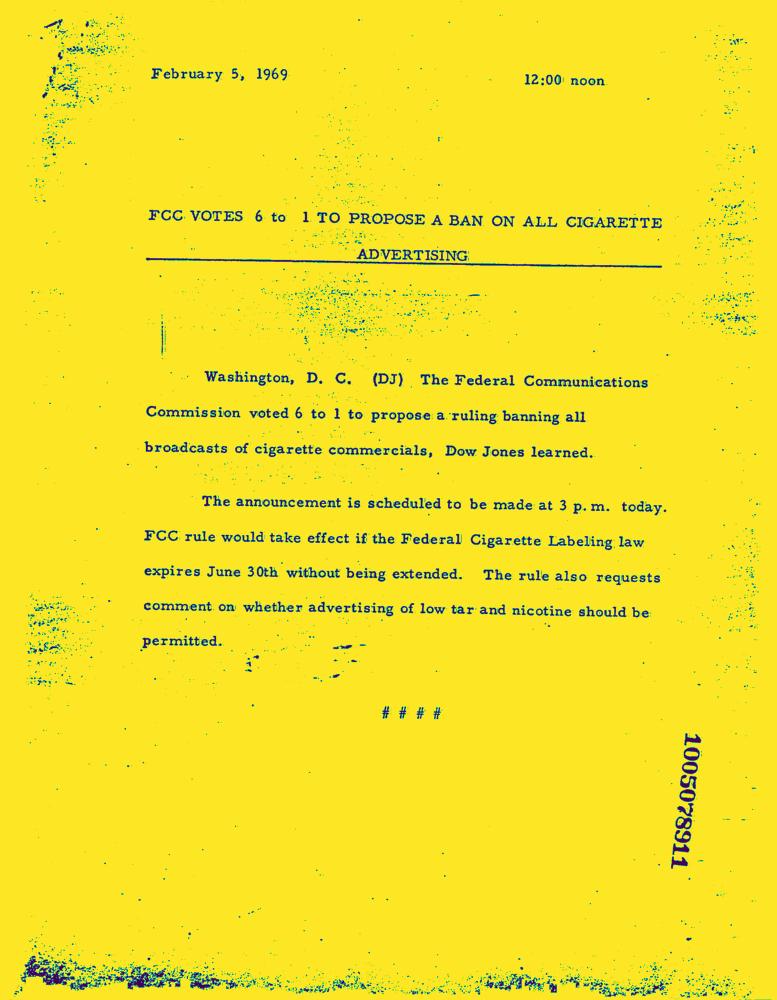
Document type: News-Article